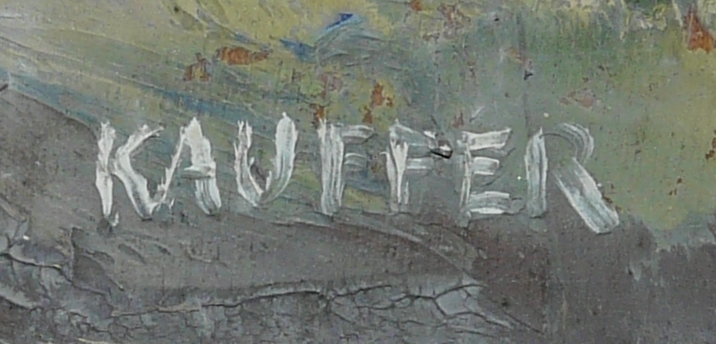
Signature of: andré kauffer